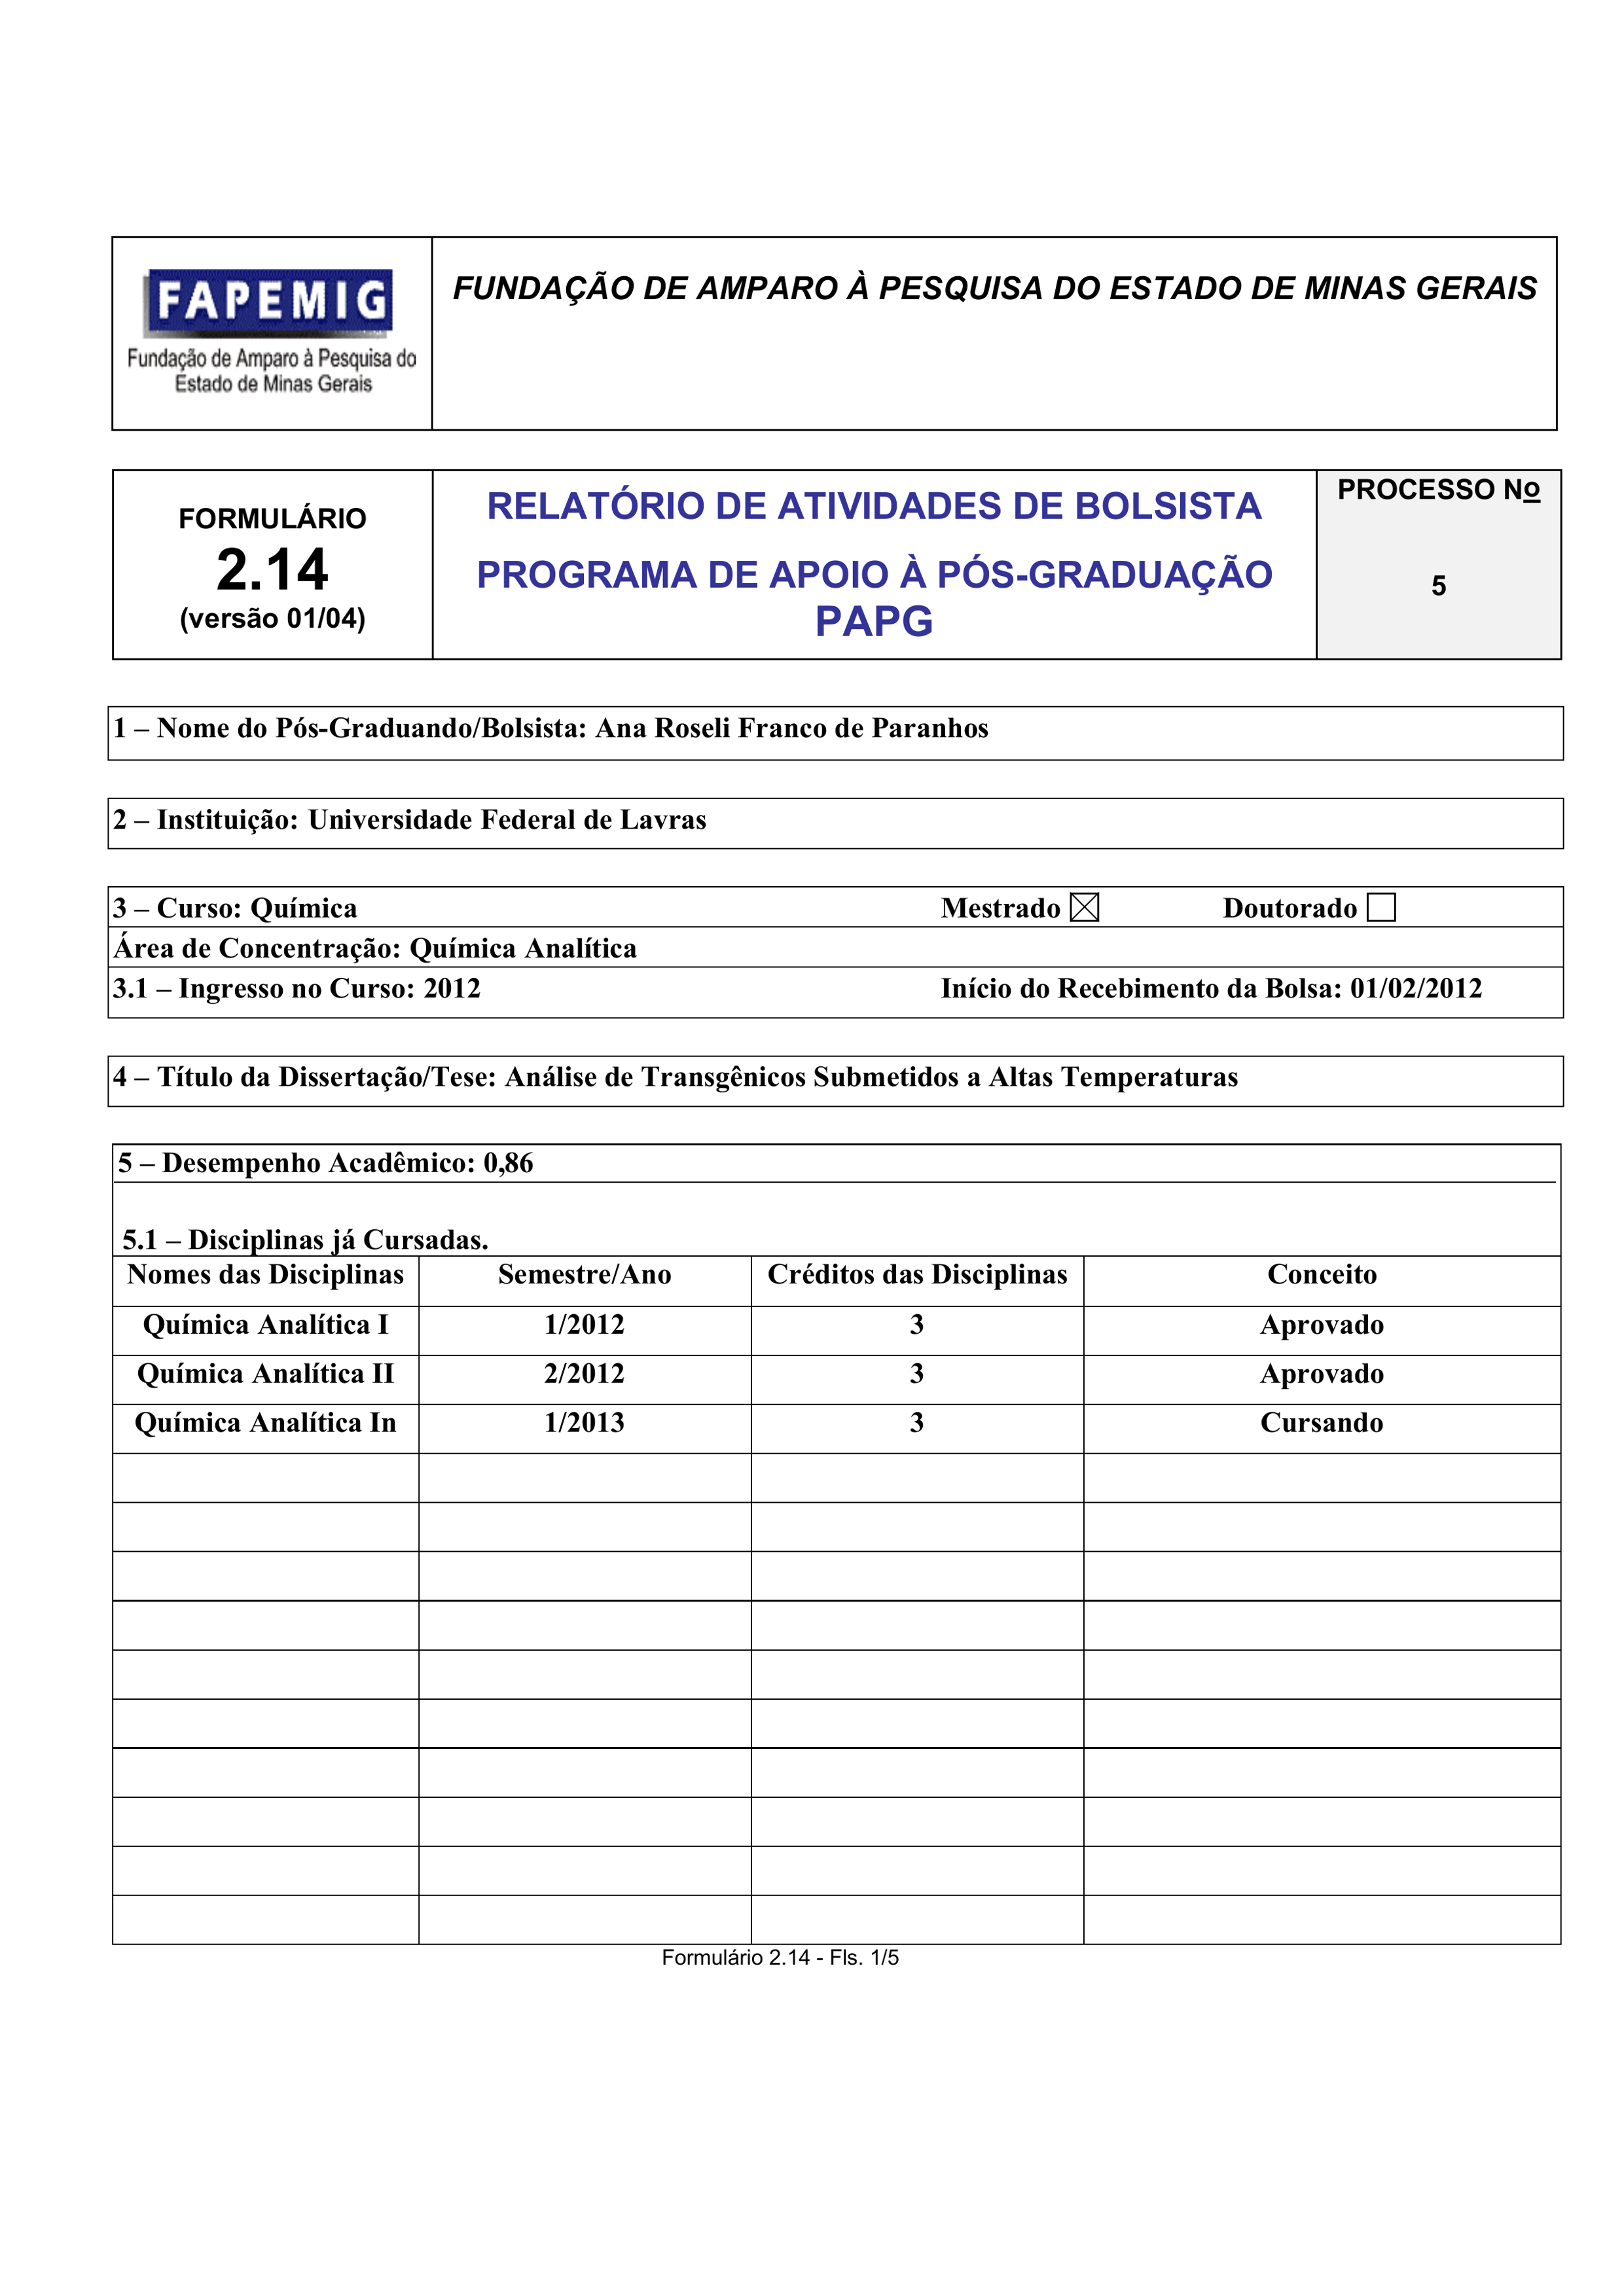
FUNDAÇÃO DE AMPARO À PESQUISA DO ESTADO DE MINAS GERAIS
FAPEMIG
Fundação de Amparo à Pesquisa da Estado de Minas Gerais
PROCESSO No
5
RELATÓRIO DE ATIVIDADES DE BOLSISTA
FORMULÁRIO 2.14
PROGRAMA DE APOIO À PÓS-GRADUAÇÃO PAPG
(versão 01/04)
1— Nome do Pós-Graduando/Bolsista:
Ana Roseli Franco de Paranhos
2 — Instituição:
Universidade Federal de Lavras
3 — Curso:
Doutorado []
Química
Mestrado
[X]
Área de Concentração:
Química Analítica
Início do Recebimento da Bolsa:
01/02/2012
3.1 — Ingresso no Curso:
2012
4 — Título da Dissertação/Tese:
Análise de Transgênicos Submetidos a Altas Temperaturas
5 — Desempenho Académico:
0,86
5.1 — Disciplinas já Cursadas.
Nomes das Disciplinas
Química Analítica I
Quimica Analitica II
Química Analítica In
Semestre/Ano
1/2012
2/2012
1/2013
Créditos das Disciplinas
3
3
3
Conceito
Aprovado
Aprovado
Cursando
Formulario 2.14 - Fls. 1/5